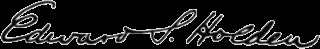
Signature of: edward s holden